Question: How does the patient history play a role?
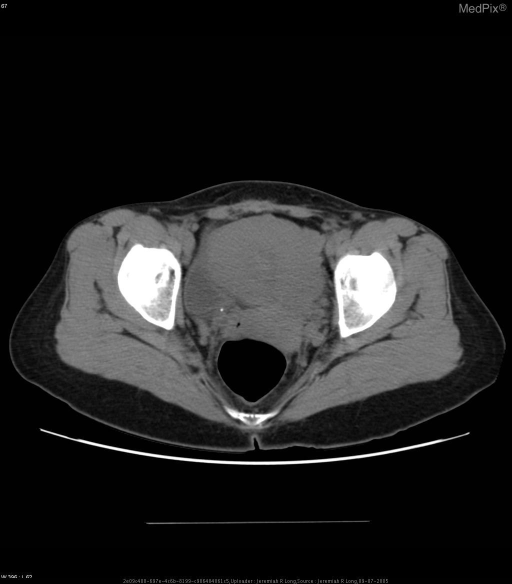
Answer: The patient's history of Right upper quadrant pain. is key in understanding the case.